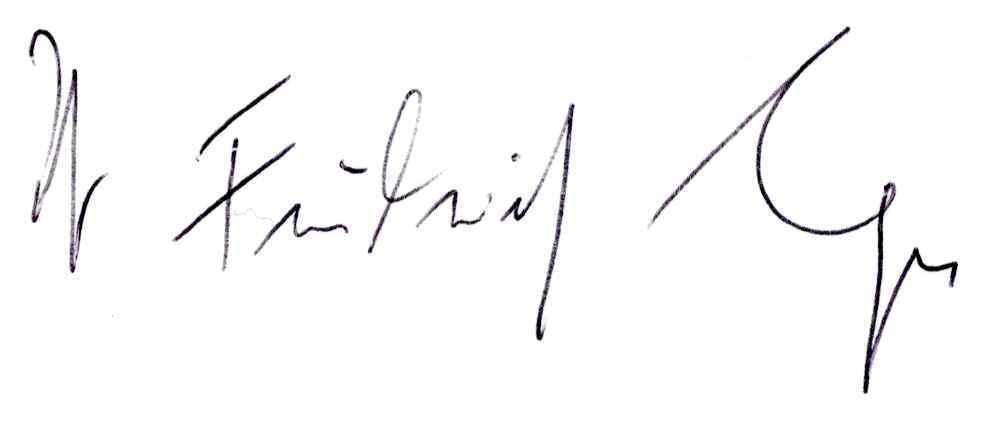
Signature of: friedrich vogel